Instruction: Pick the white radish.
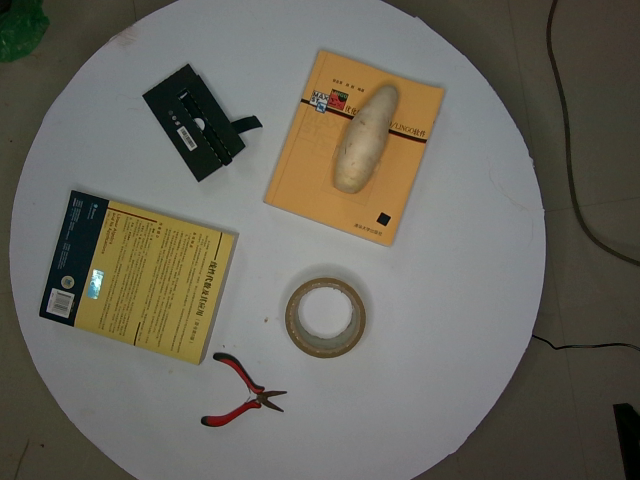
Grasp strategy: vertical